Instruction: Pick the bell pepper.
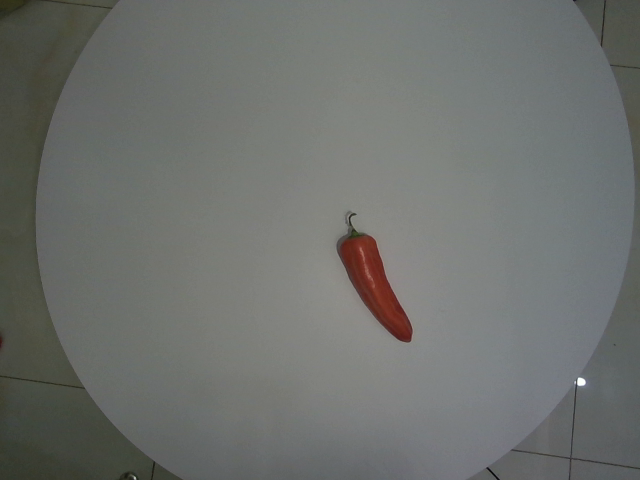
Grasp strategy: vertical